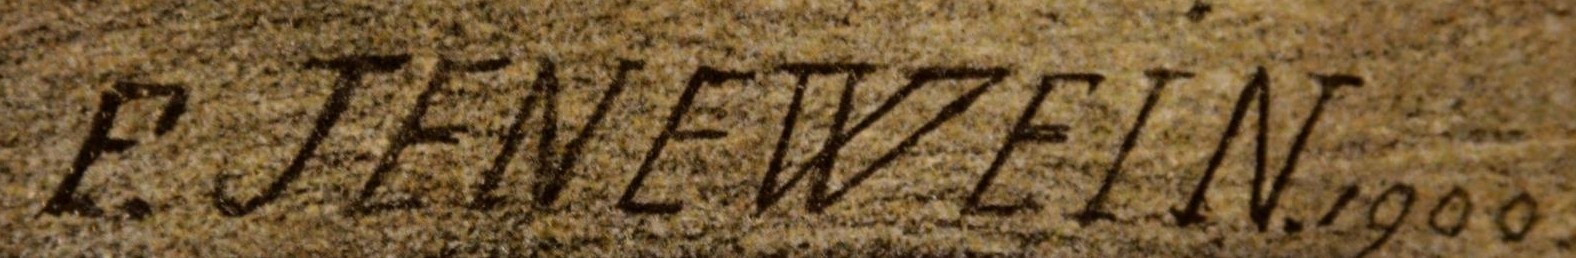
Signature of: felix jenewein